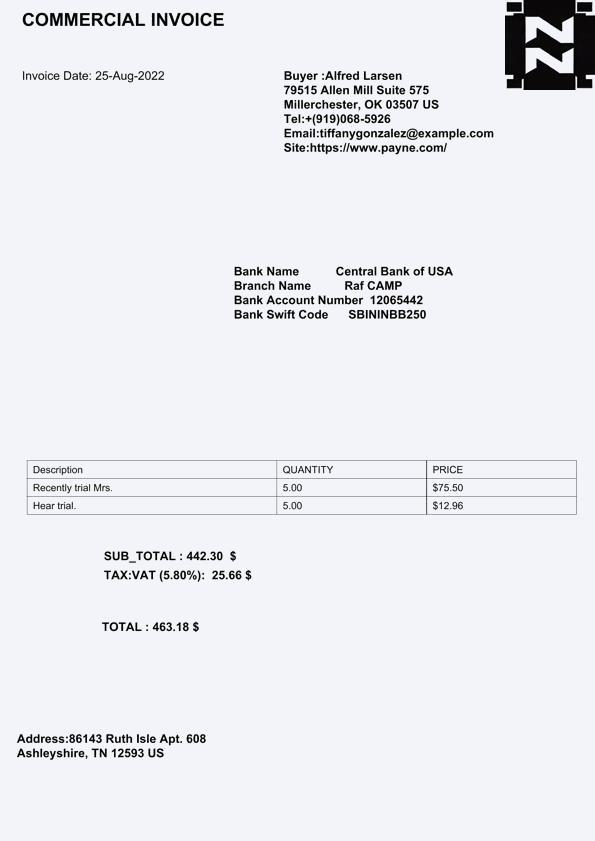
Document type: Invoice